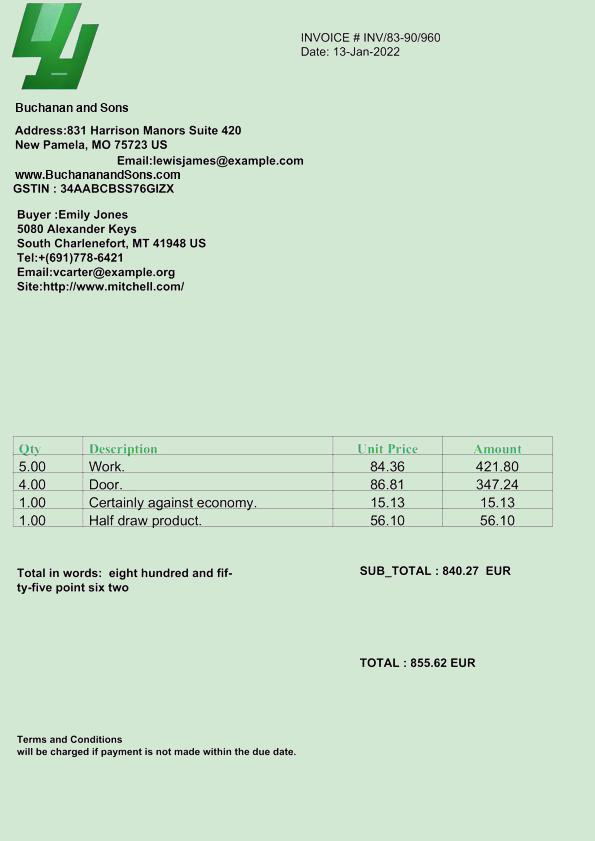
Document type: Invoice